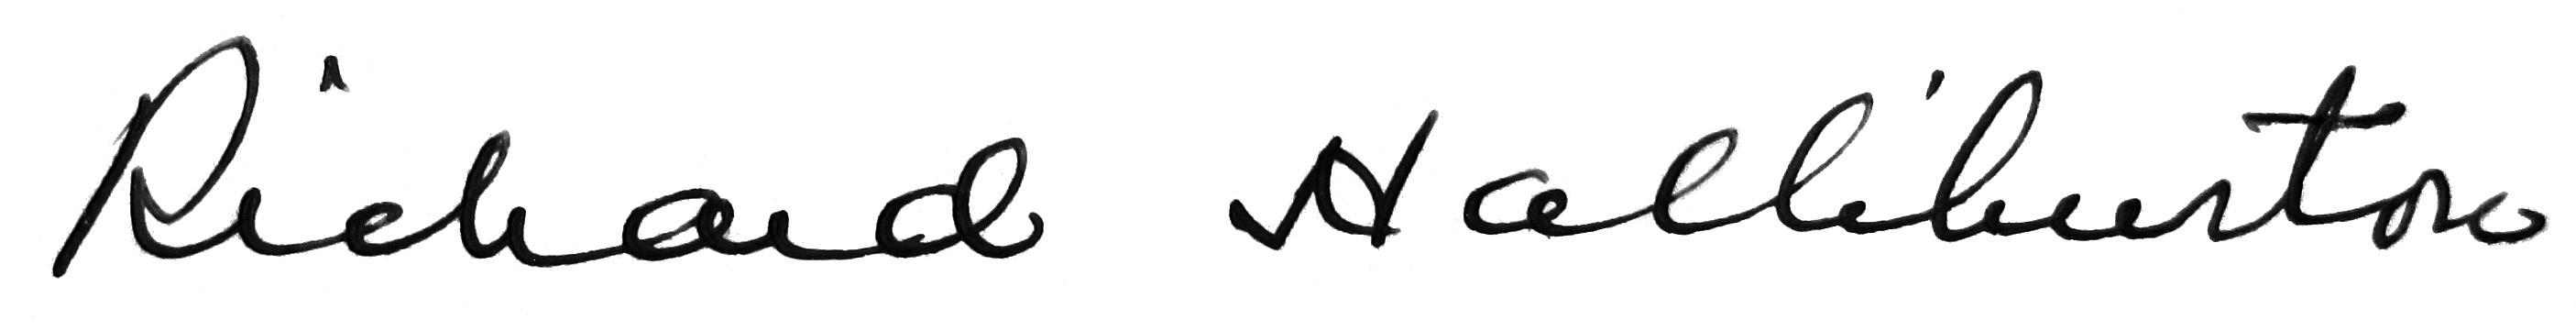
Signature of: richard halliburton